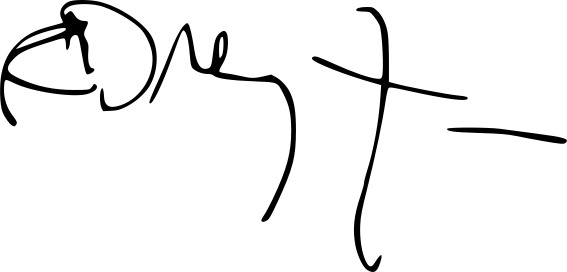
Signature of: richard dreyfuss